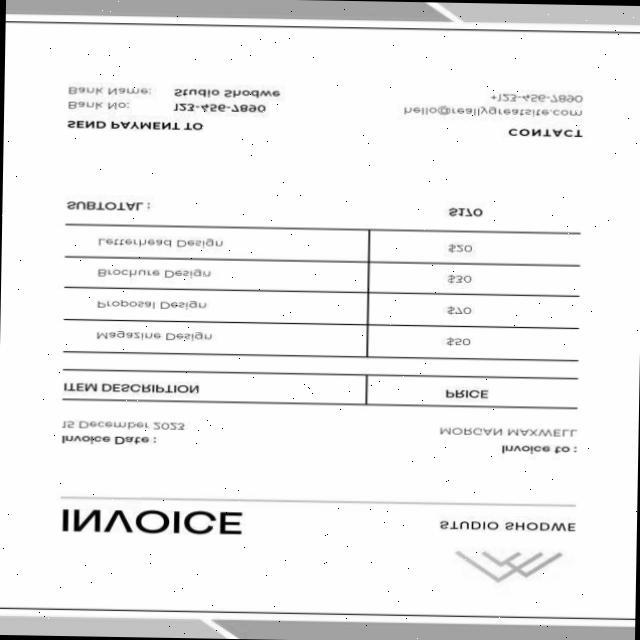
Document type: Invoice